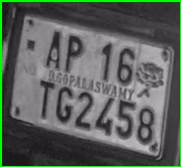
License plate number: AP 16TG 2458